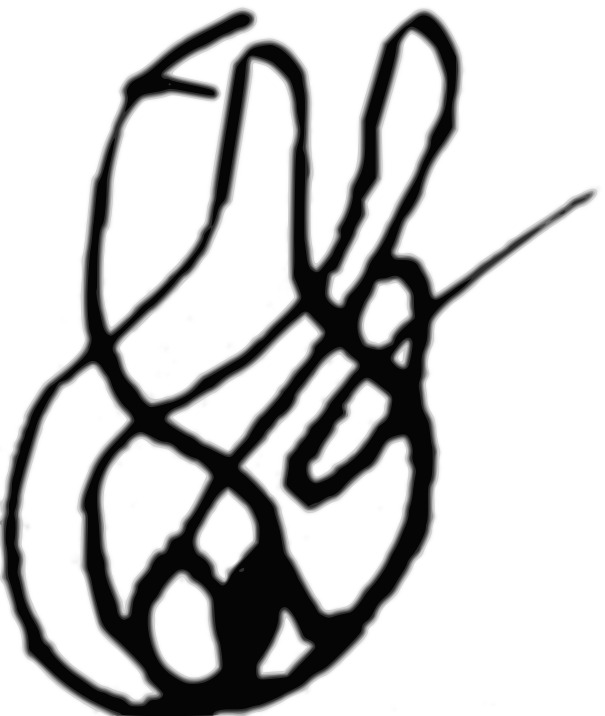
Signature of: bagrat vii of kartli